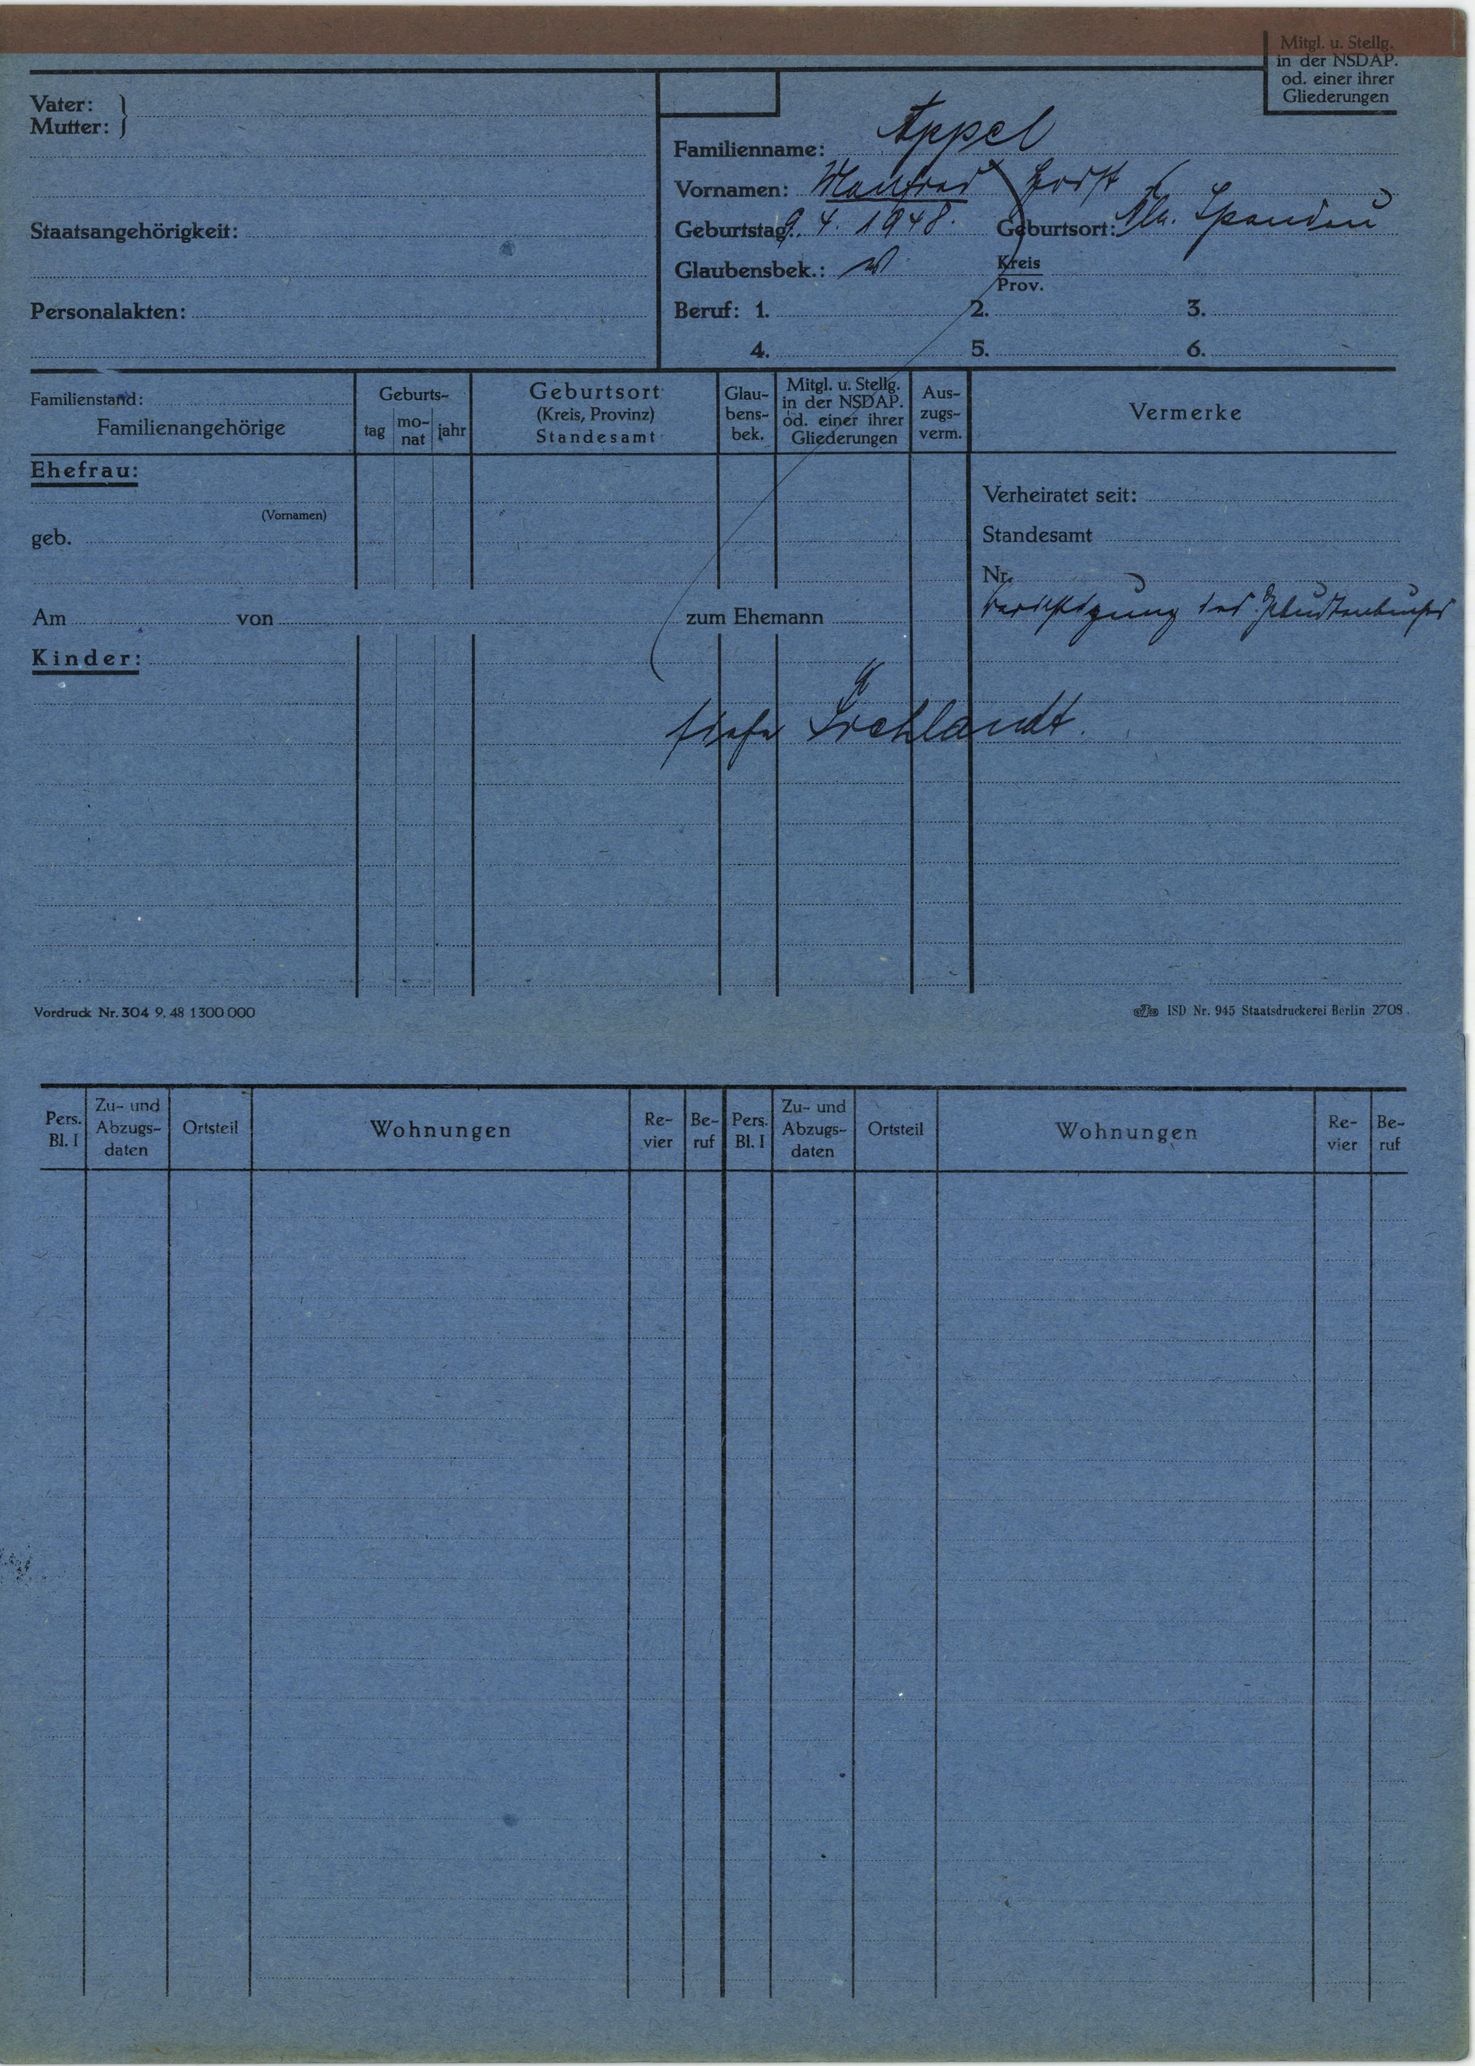
Appel